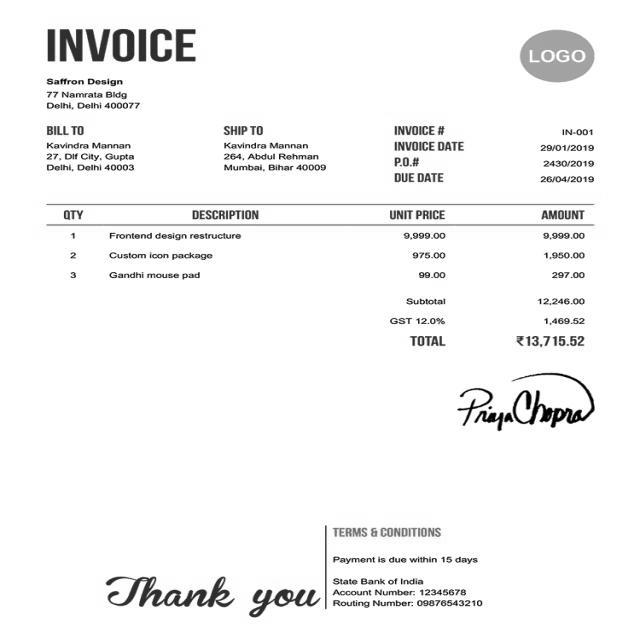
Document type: Invoice